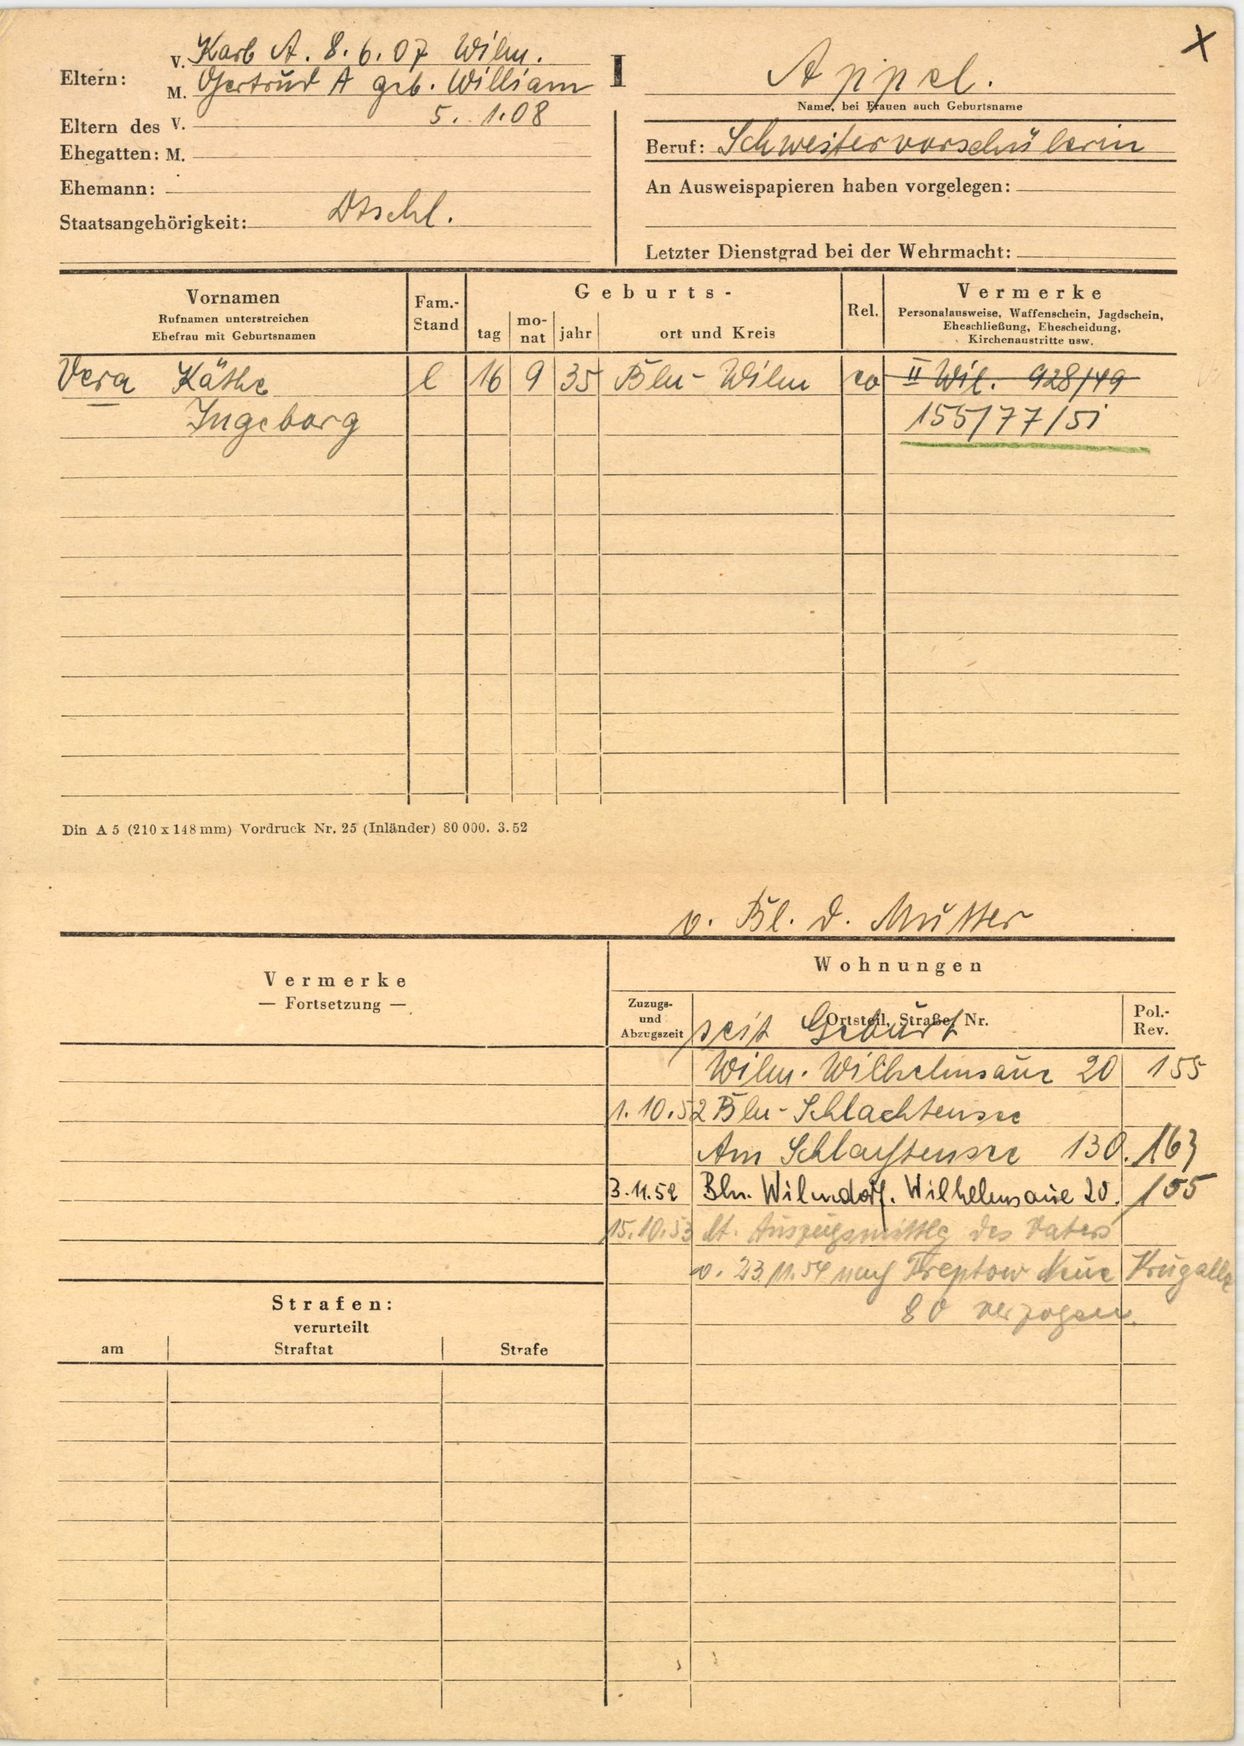
Appel